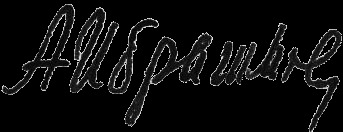
Signature of: ali ibrahimov